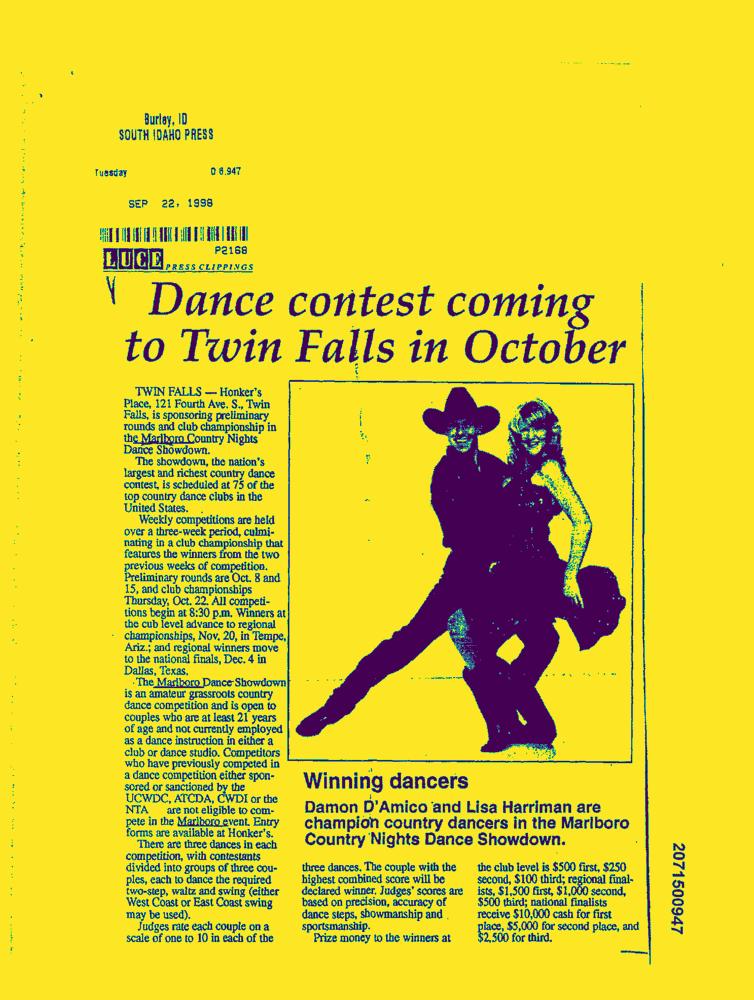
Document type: News-Article